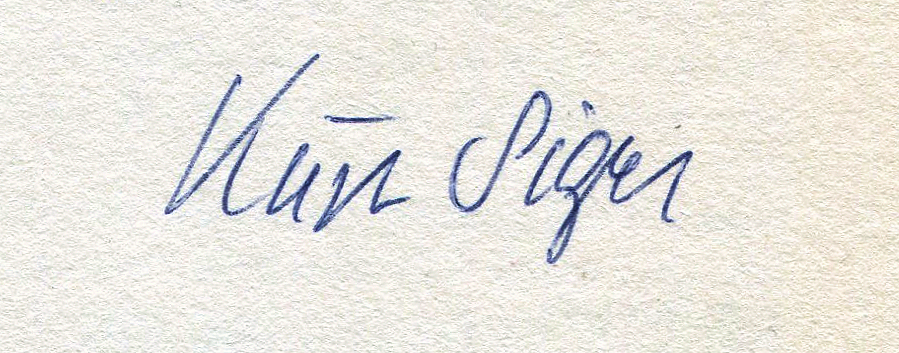
Signature of: kurt sigel